Question: What is the main concern?
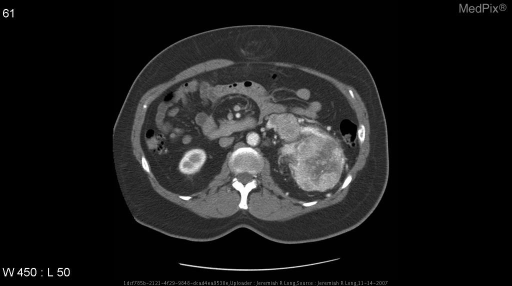
Answer: The findings suggest Axial CT images after intravenous contrast material administration demonstrate an aggressive enhancing heterogenous exophytic mass arising from the upper pole of the left kidney and extending into the left renal vein.  The inferior vena cava remains patent. A small ventral hernia is also noted.. Axial CT images after intravenous contrast material administration demonstrate an aggressive enhancing heterogenous exophytic mass arising from the upper pole of the left kidney and extending into the left renal vein.  The inferior vena cava remains patent. A small ventral hernia is also noted.. The patient might have a history of 72 year old female with gross hematuria.